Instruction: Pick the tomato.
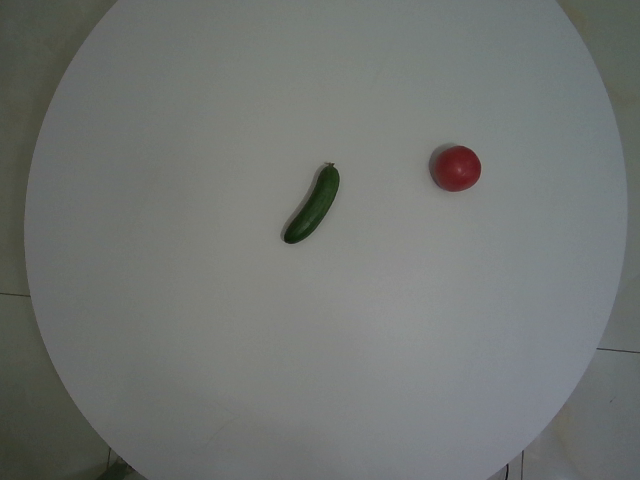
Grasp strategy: vertical